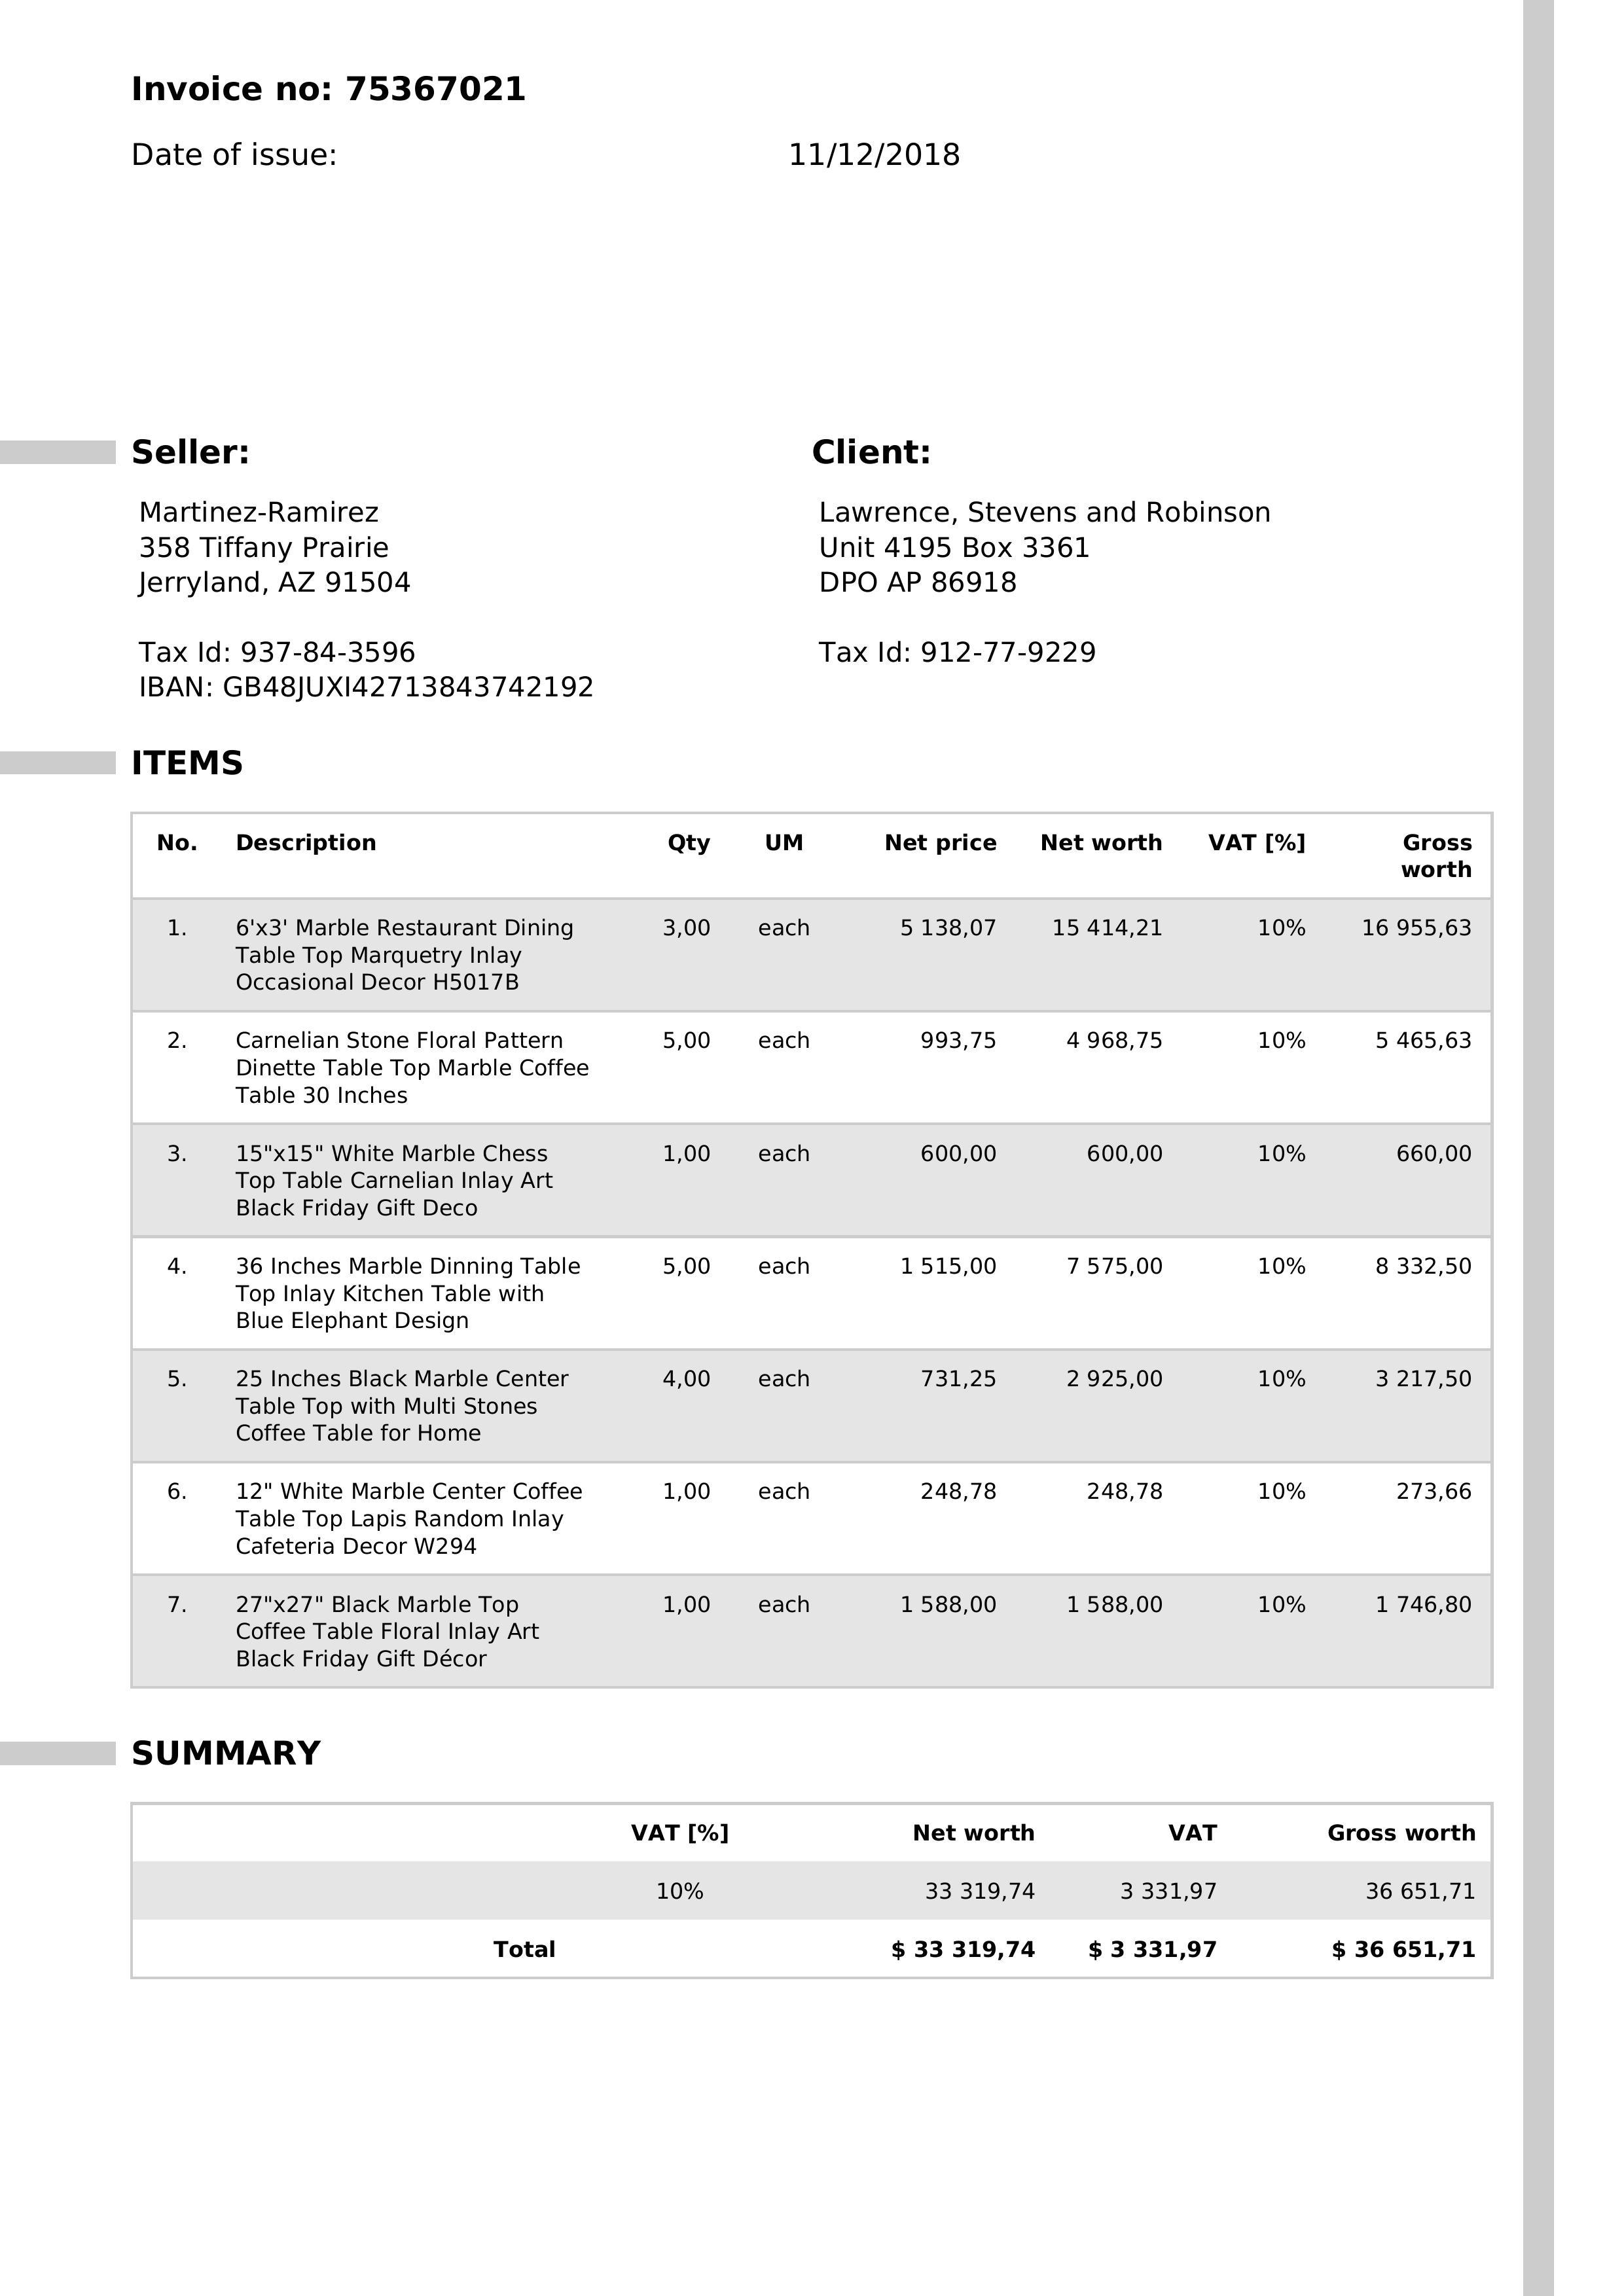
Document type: Invoice